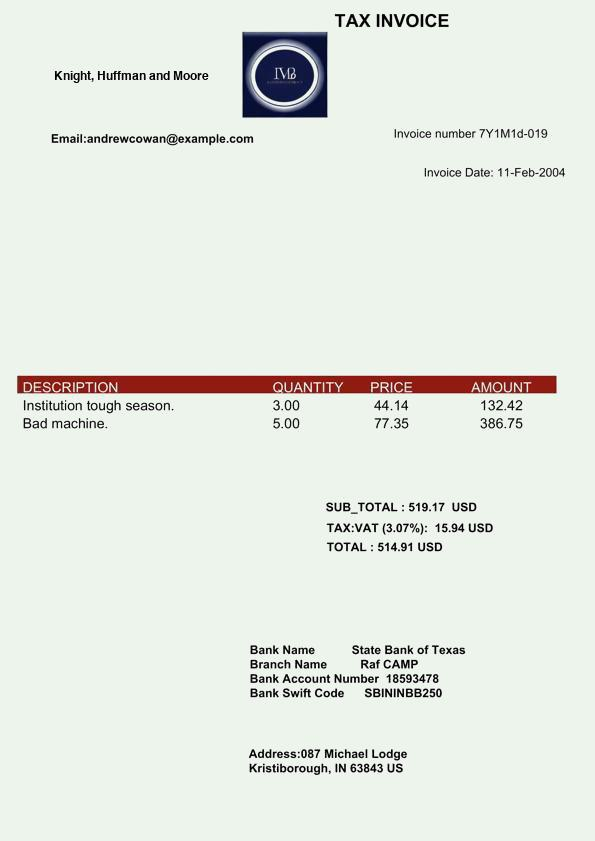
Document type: Invoice